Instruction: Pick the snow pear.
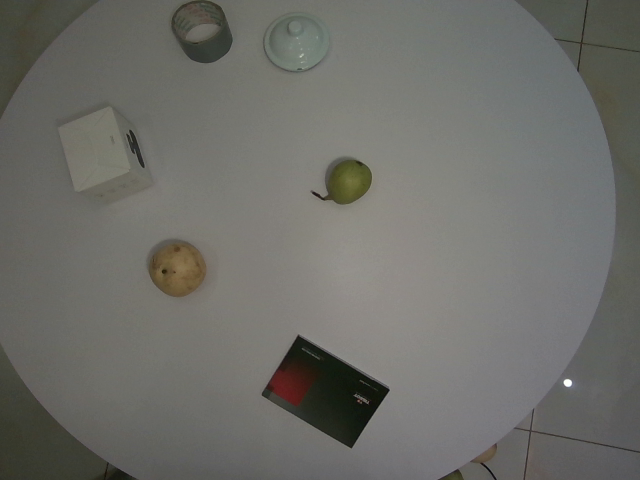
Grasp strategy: vertical